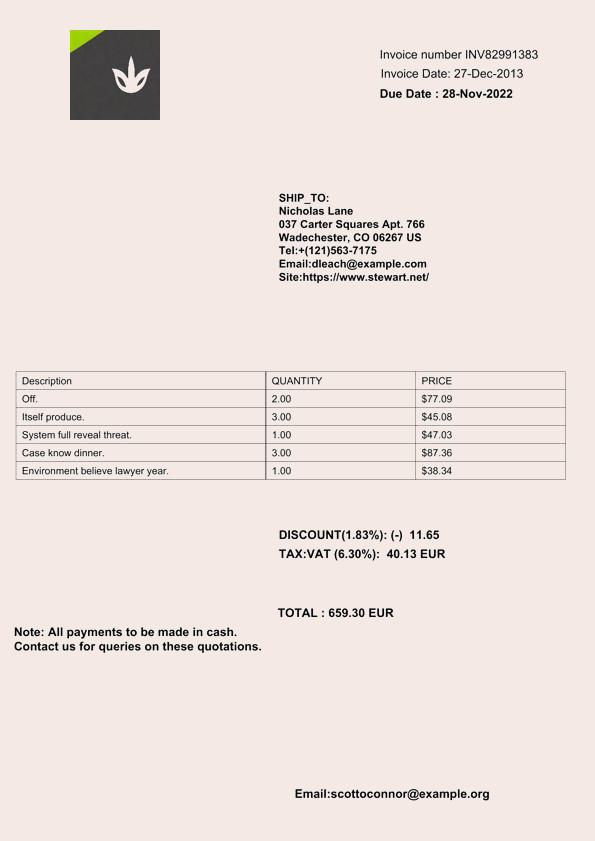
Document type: Invoice